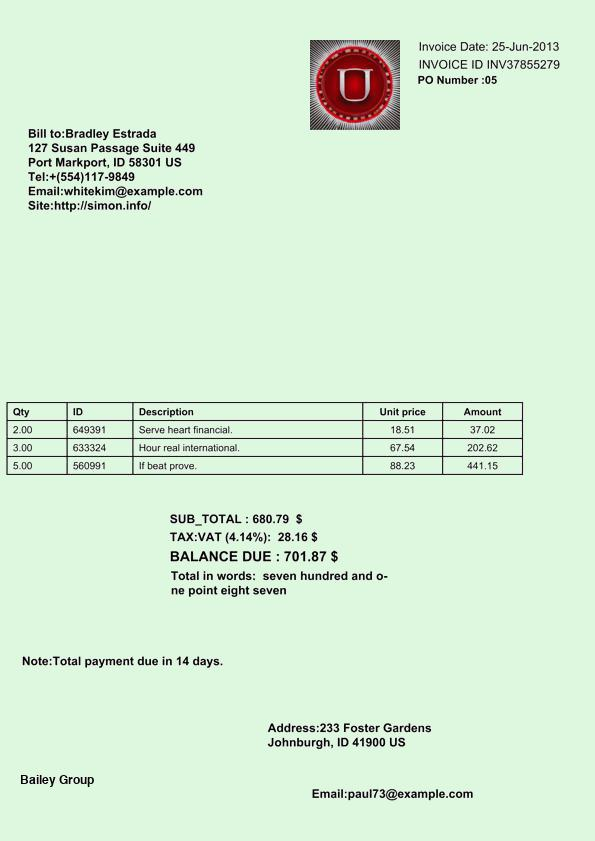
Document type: Invoice